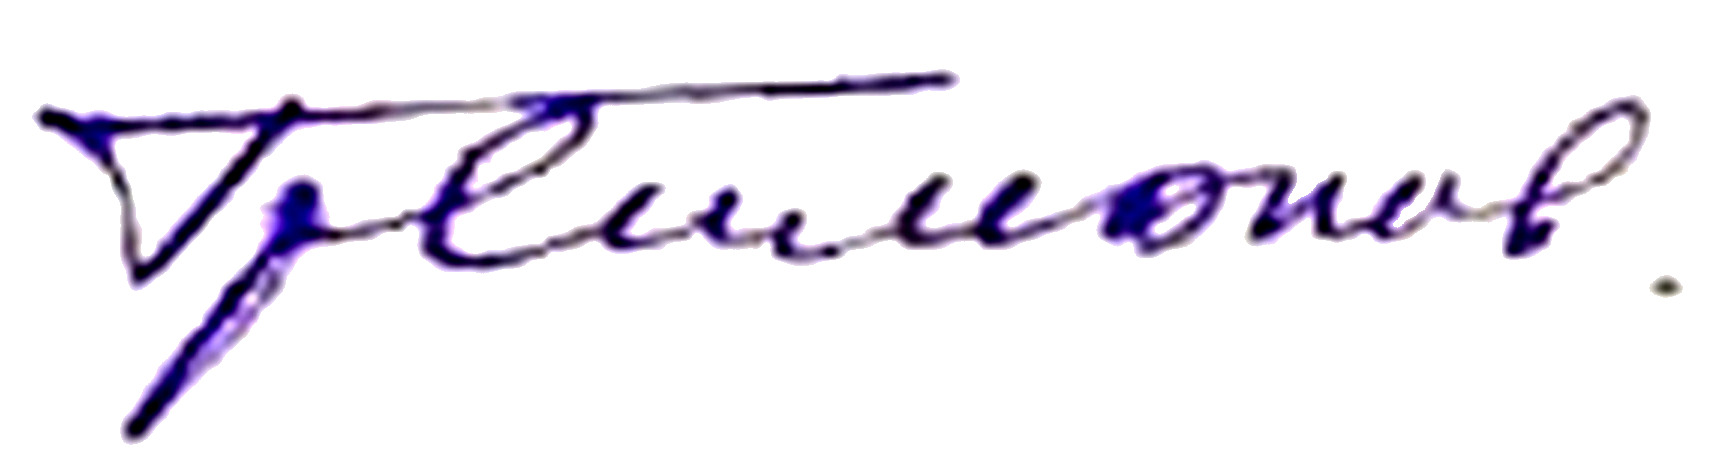
Signature of: grigory simonov